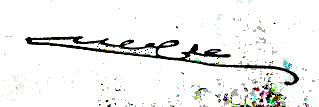
Signature of: ali fuat cebesoy